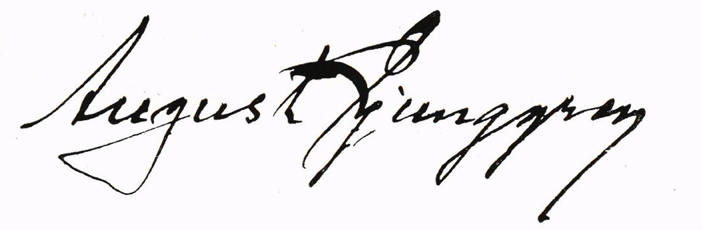
Signature of: august ljunggren